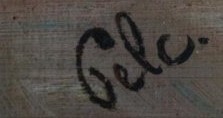
Signature of: antonín pelc